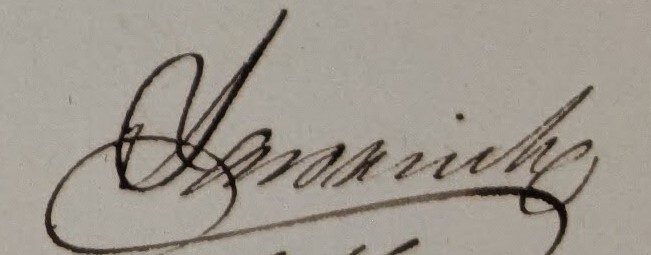
Signature of: q134384623